Question: Talk about the condition:
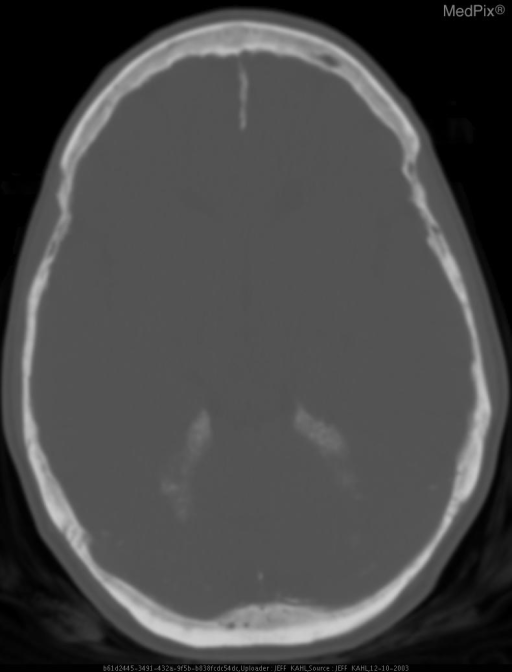
Answer: The disease is discussed as: Gorlin syndrome (basal cell nevus syndrome, nevoid basal cell carcinoma syndrome) is an autosomal dominant syndrome on chromosome 9q. However, up to 40% of cases are spontaneous mutations. It has a multitude of abnormalities with the most common (90%) being multiple basal cell carcinomas at an early age. Proposed diagnostic criteria include 2 major criteria features or 1 major and 2 minor features. (1)

Major criteria
• 	Two or more basal cell carcinomas in persons younger than 20 years
• 	Odontogenic keratocysts of the jaw
• 	Three or more palmar or plantar pits
• 	Bilamellar calcification of the falx cerebri and tentorium.
• 	Bifid, fused, or markedly splayed ribs
• 	First-degree relative with Gorlin syndrome

Minor criteria
• 	Macrocephaly
• 	Congenital malformations (eg, cleft lip or palate, frontal bossing, "coarse face," hypertelorism)
• 	Other skeletal abnormalities, such as Sprengel deformity, marked pectus deformity, or syndactyly of the digits
• 	Radiological abnormalities such as bridging of the sella turcica, vertebral anomalies such as hemivertebrae or fusion or elongation of the vertebral bodies, modeling defects of the hands and feet, or flame-shaped lucencies of the hands or feet
• 	Ovarian fibroma
• 	Medulloblastoma

Special Note(4): Radiation therapy in patients with Gorlin syndrome has been shown to increase the number of basal cell carcinoma. Therefore, all ionizing radiation should be limited. Gorlin syndrome patients with medulloblastoma are routinely not treated with radiation.